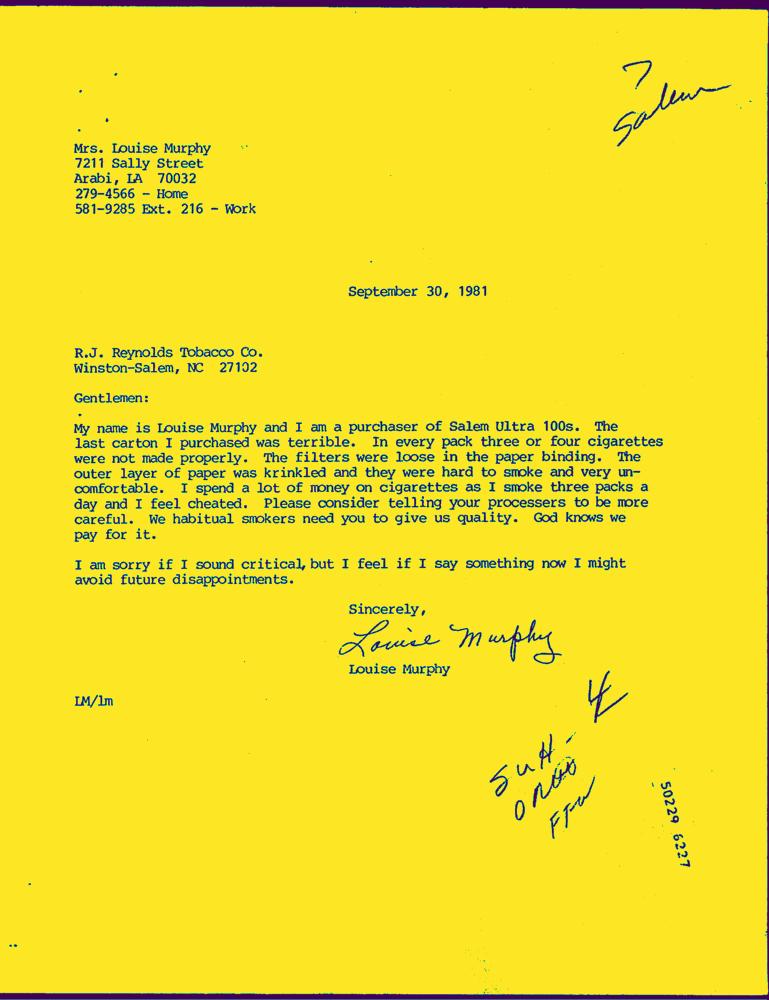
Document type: Letter-Doc